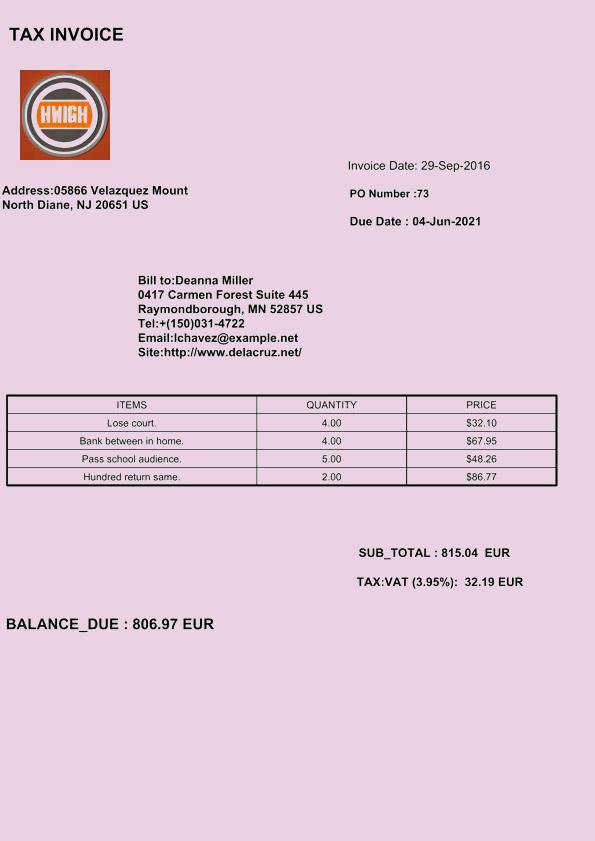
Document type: Invoice